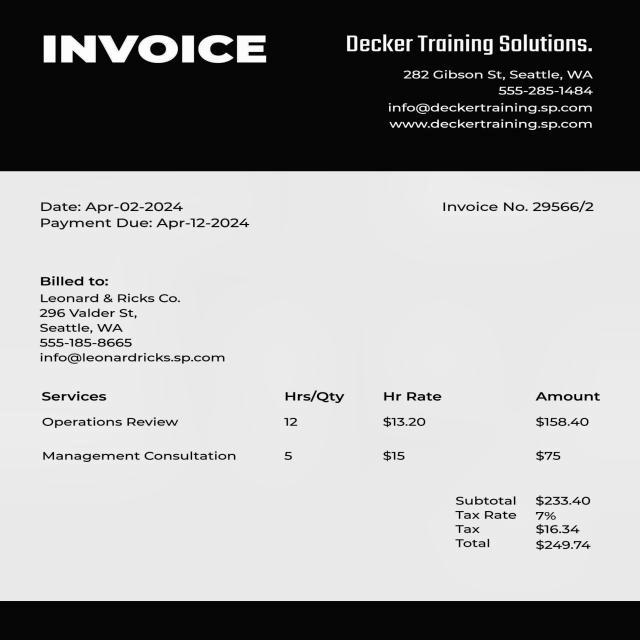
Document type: Invoice